Question: What was observed in the imaging?
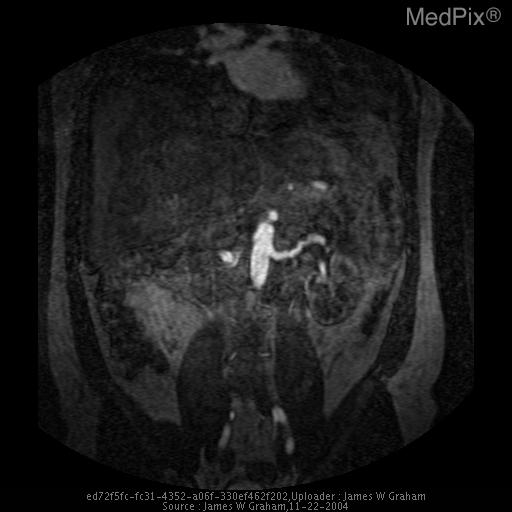
Answer: The imaging shows CT KUB was performed to evaluate for suspected renal stones. CT evaluation demonstrated normal appearing kidneys, with no evidence of renal obstruction or urolithiasis. A recently passed stone was considered, and the patient discharged home.

The patient returned 4 days later with continued and worsening left flank pain. There was flank tenderness on physical exam. UA showed moderate blood. CBC was normal, including a normal white count. CT KUB was again performed. There was no urolithiasis or hydronephrosis, but there was interval development of significant perinephric stranding. Given lack of other clinical findings of pyelonephritis, a renal mass could not be excluded, and a contrast examination was ordered.

Contrast CT demonstrated a wedge shaped area of non-perfusion in the upper outer aspect of the left kidney. A renal infarct was felt to be the most likely etiology, though there was no history to suggest a source. Further evaluation included echocardiography, which was negative. Laboratory analysis for abnormal clotting factors was negative. As fibromuscular dysplasia and vasculitis were also considered, renal MRA performed. This again demonstrated the area of non-perfusion in the left kidney, but also showed irregular narrowing and dilation of both renal arteries, highly suggest of fibromuscular dysplasia.

The patient was treated for symptoms and placed on Plavix. Outpatient angiography was then performed, confirming findings of FMD previously seen on MR Figure 6 – Source MRA image, focused on the left renal artery, also demonstrates the irregular alternating narrowing and dilation..